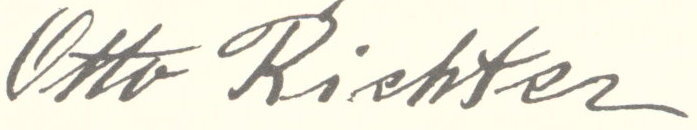
Signature of: otto richter